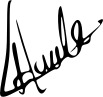
Signature of: humbe